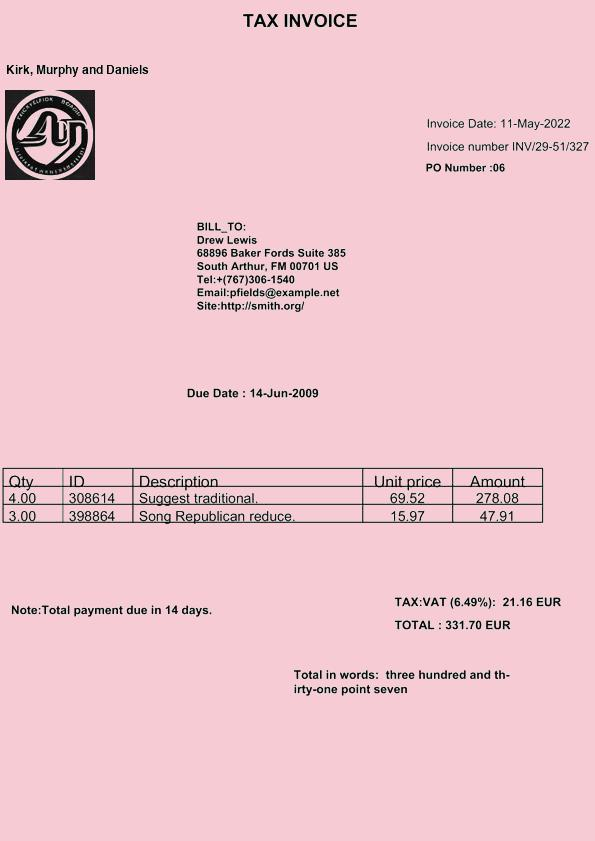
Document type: Invoice